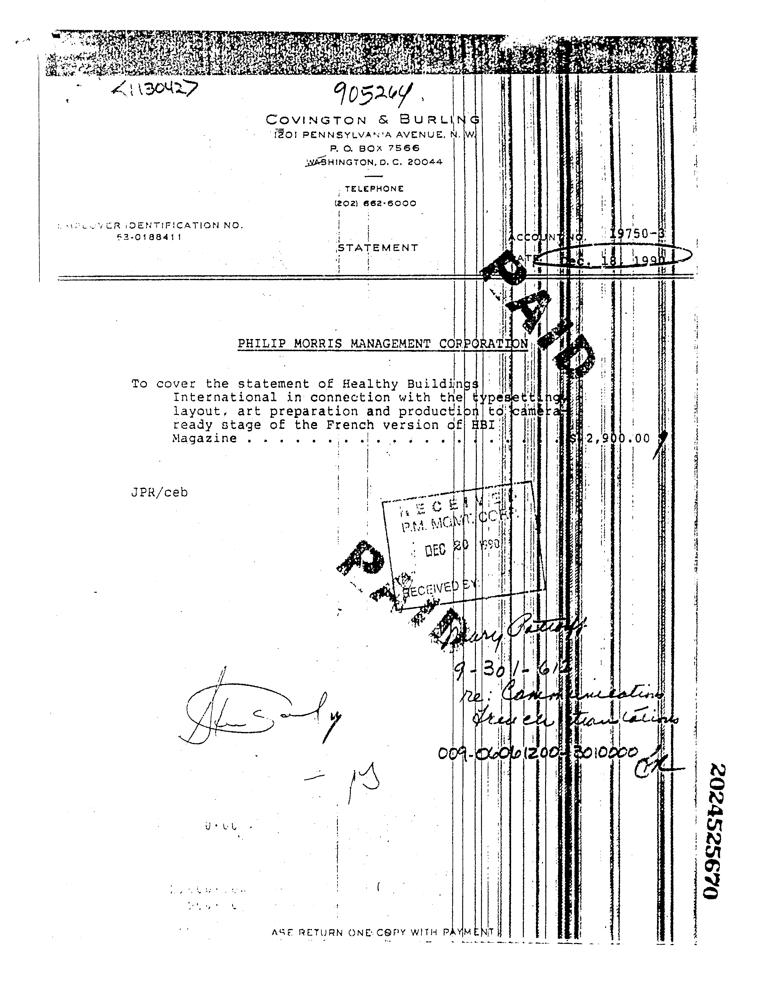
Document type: Invoice